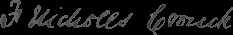
Signature of: frederick crouch